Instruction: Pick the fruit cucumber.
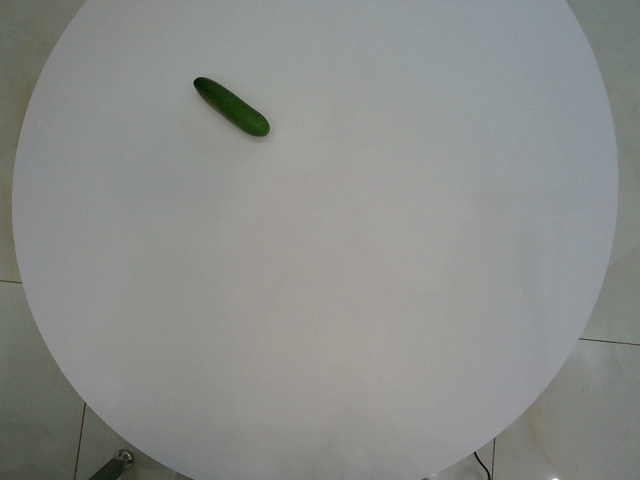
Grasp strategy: vertical